Question: What was observed in the imaging?
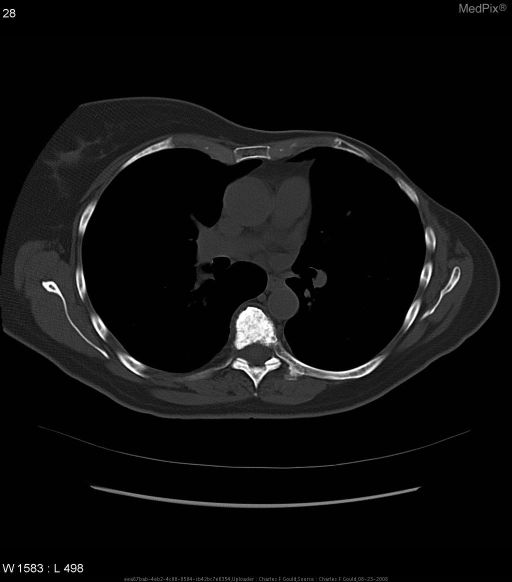
Answer: The imaging shows Uniformly dense (white) vertebra at T-7, with no abnormality of its contour or adjacent disks. A homogeneously dense (white) T7 vertebra with no abnormality of its contour or adjacent disks. The vertebra stands out against the adjacent normal, or darker, vertebral bodies.